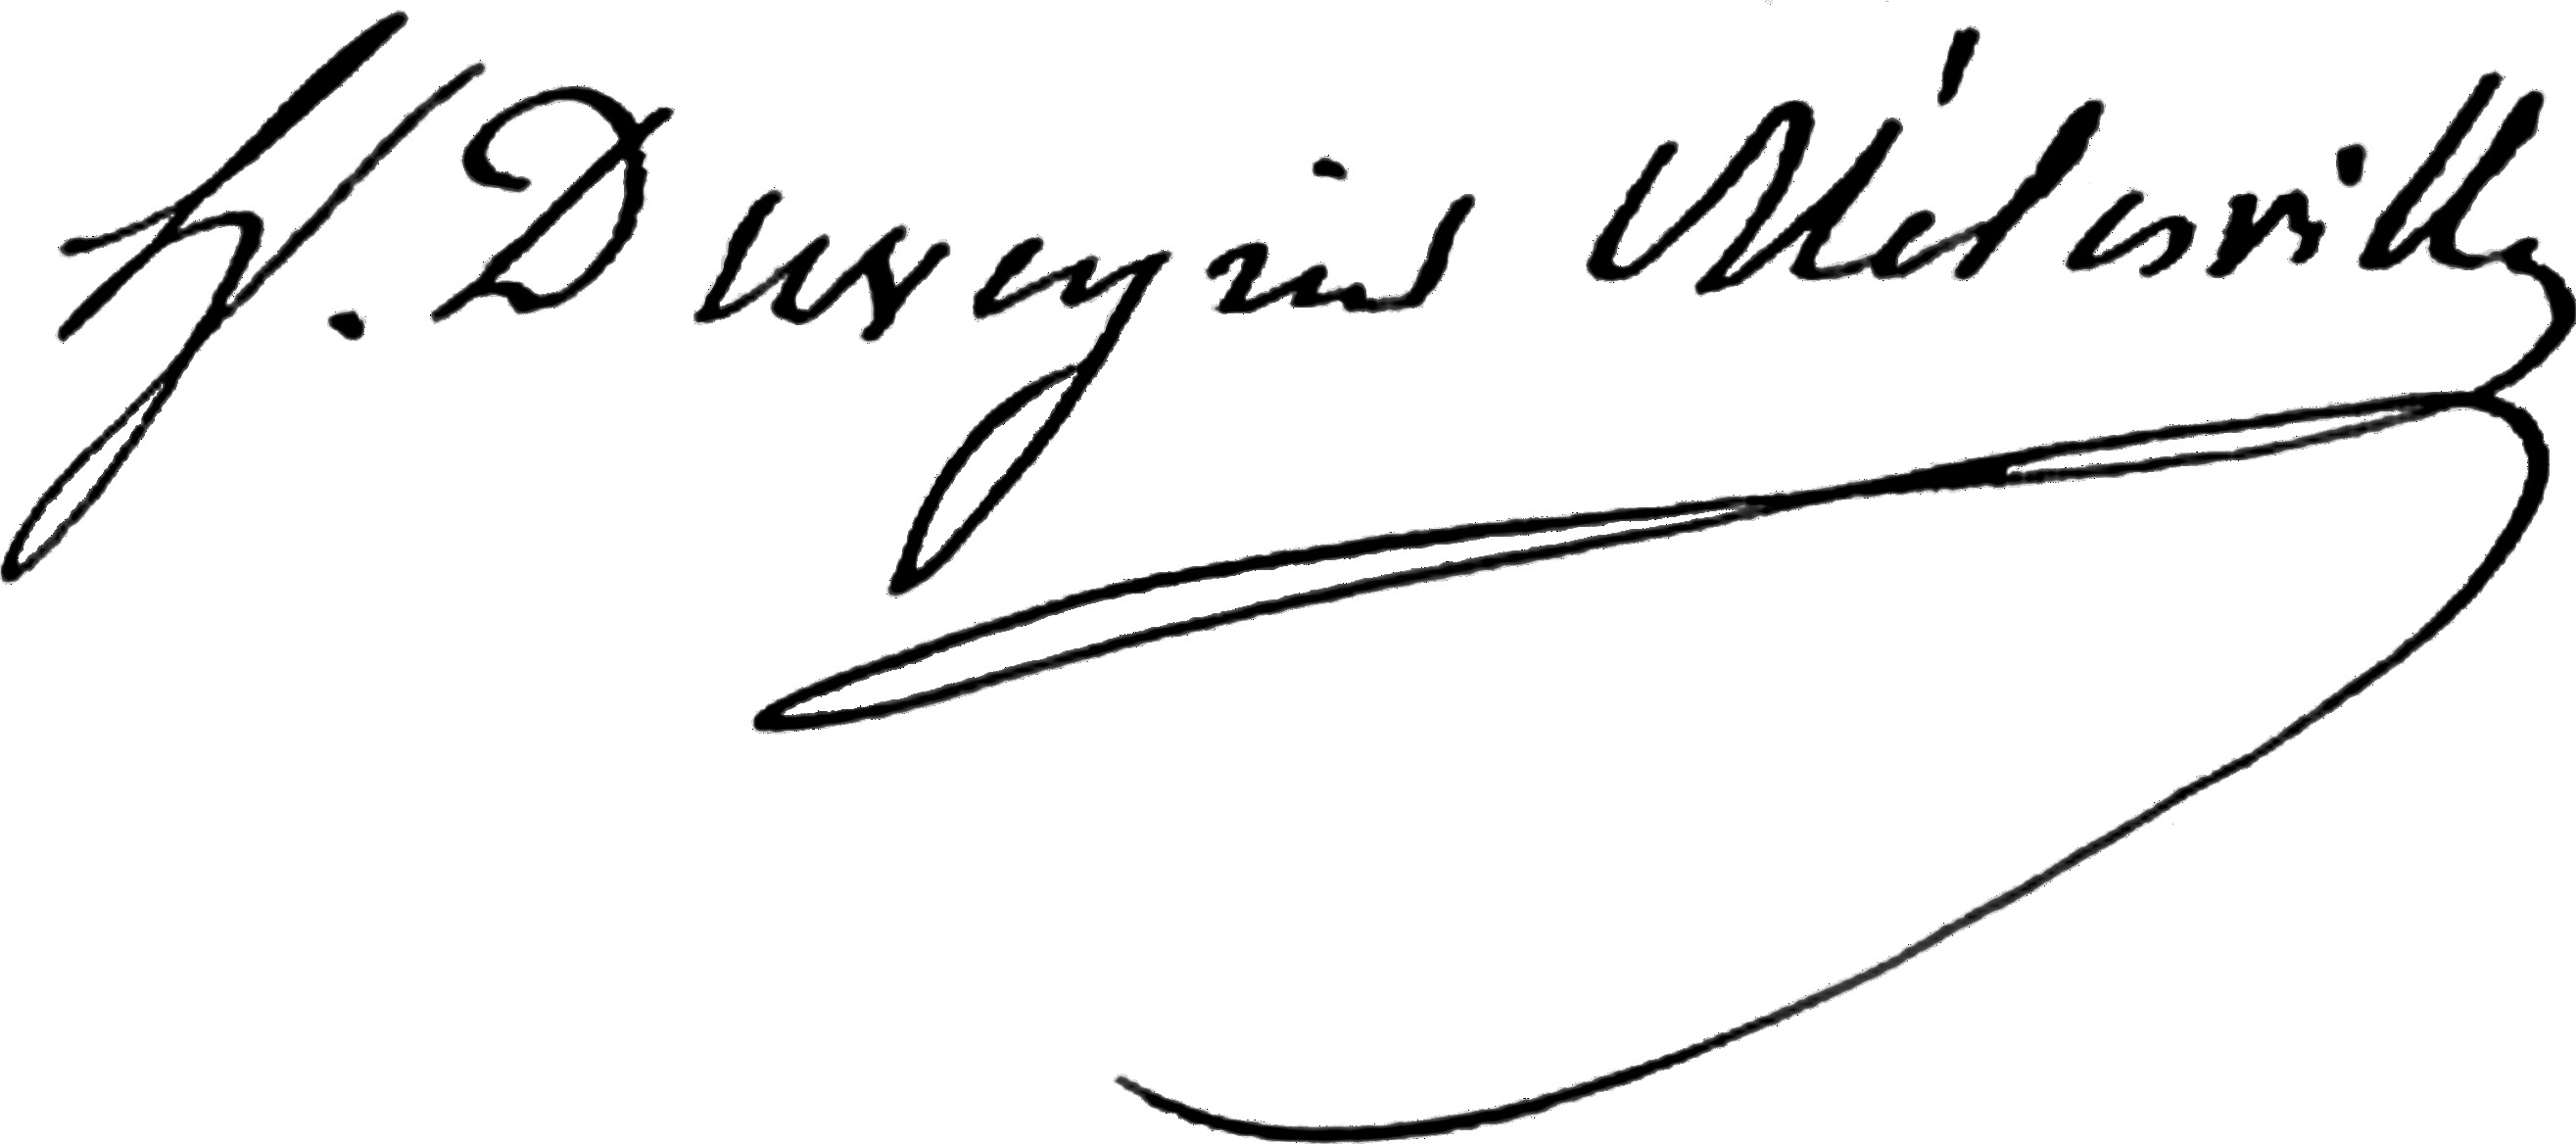
Signature of: honoré nicolas marie duveyrier